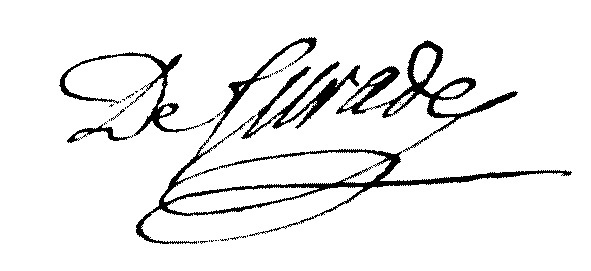
Signature of: jacques delion de surade